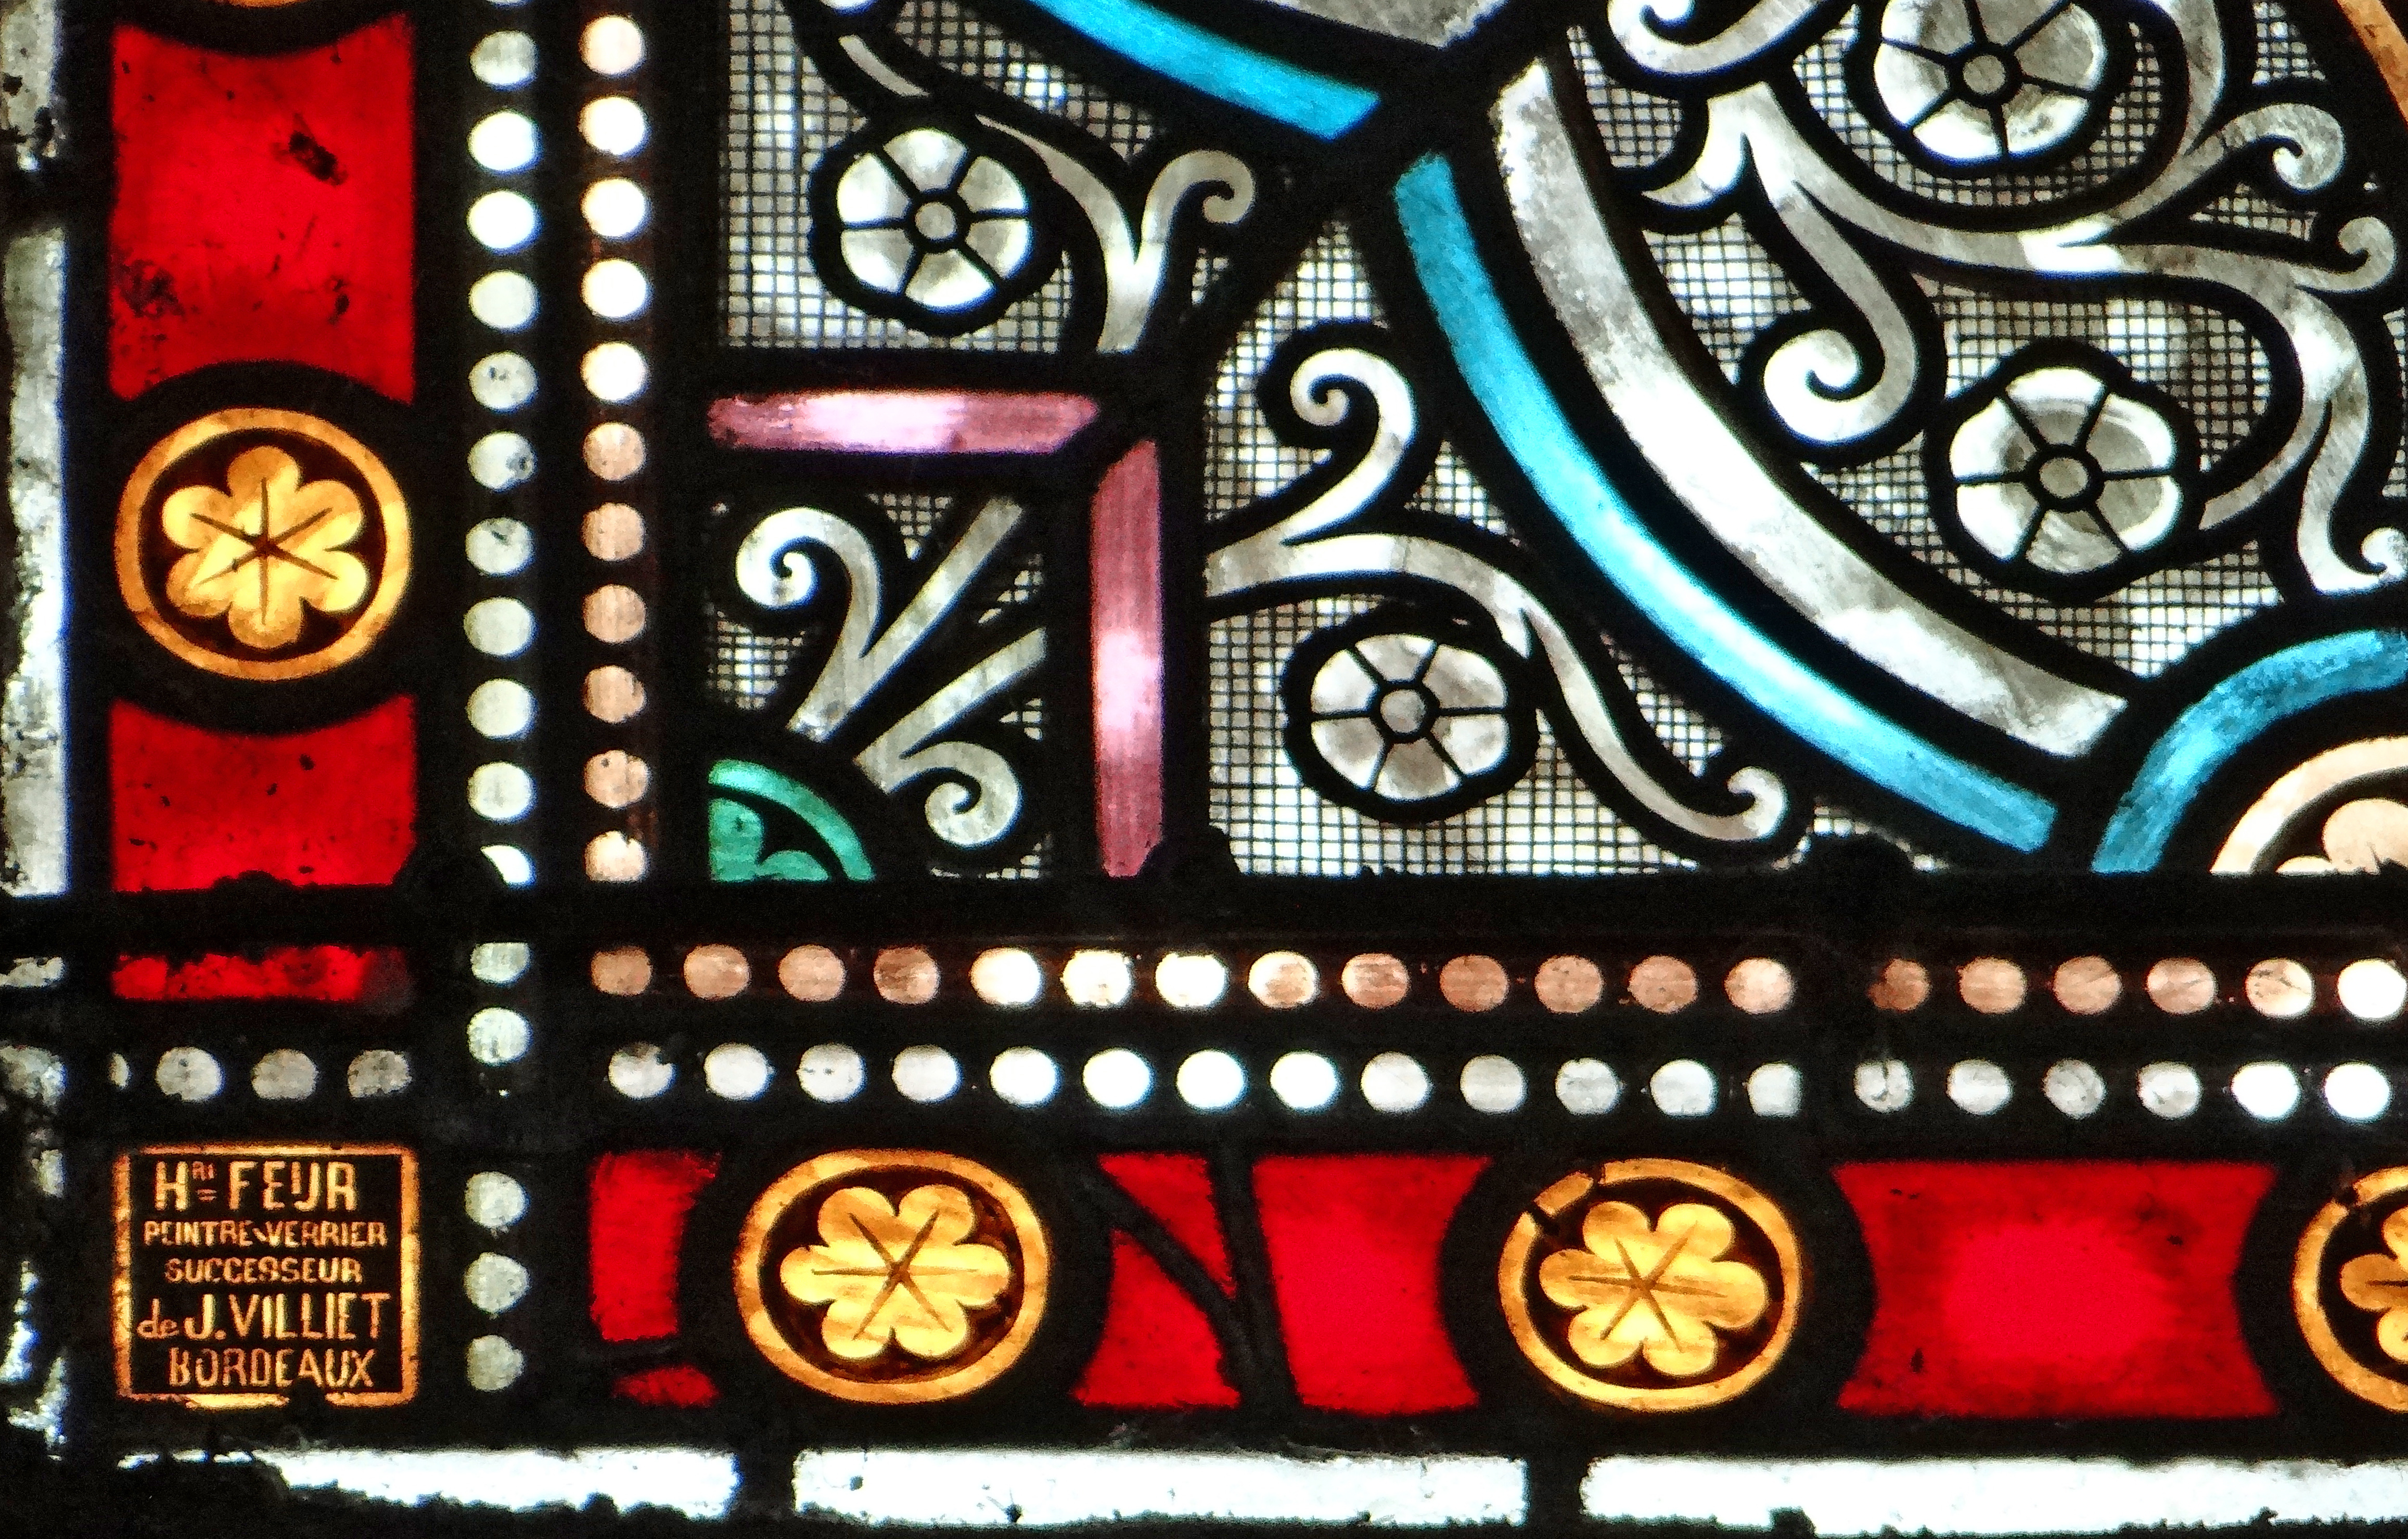
Signature of: joseph villiet